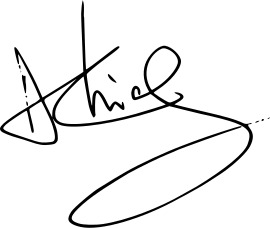
Signature of: ann chiang